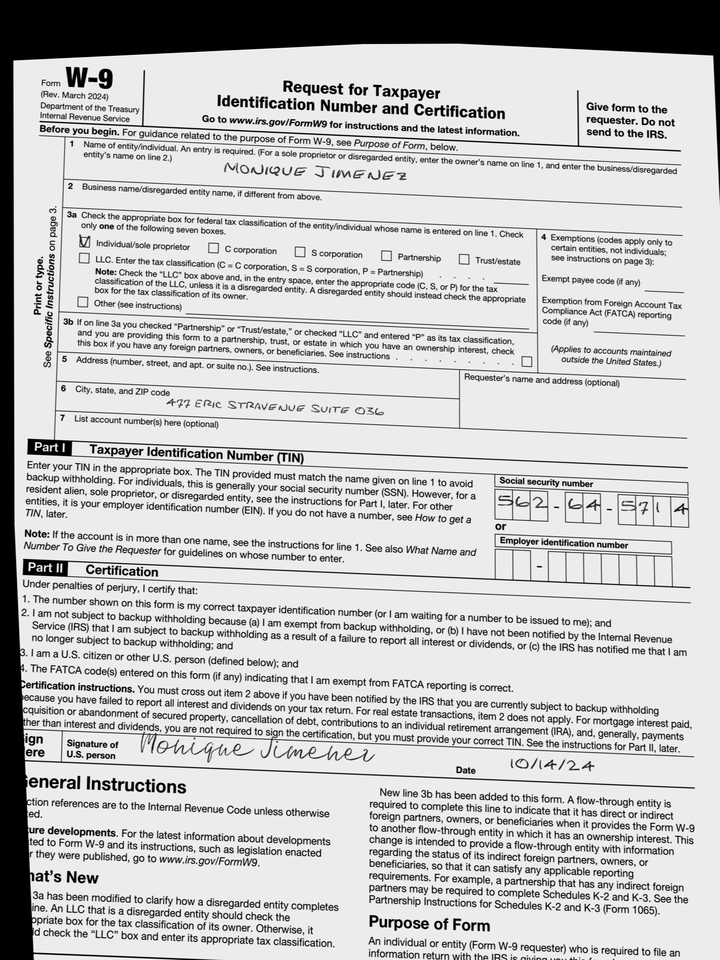
adr1: 477 Eric Stravenue Suite 036
cbx: yes
ssn: 562645714
enm: Monique Jimenez
sdt: 10/14/24